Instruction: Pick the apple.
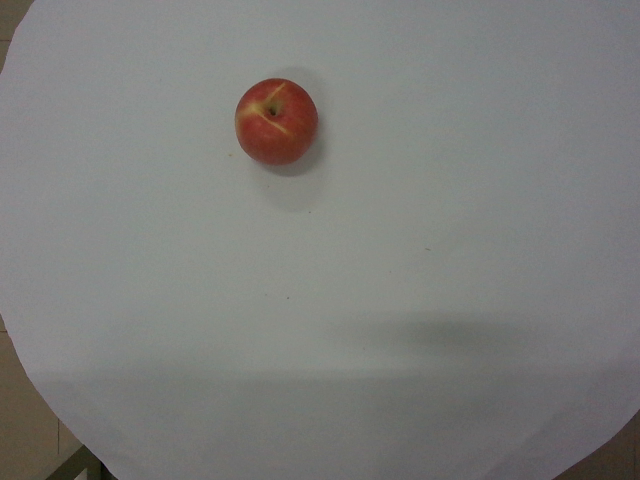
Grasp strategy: vertical